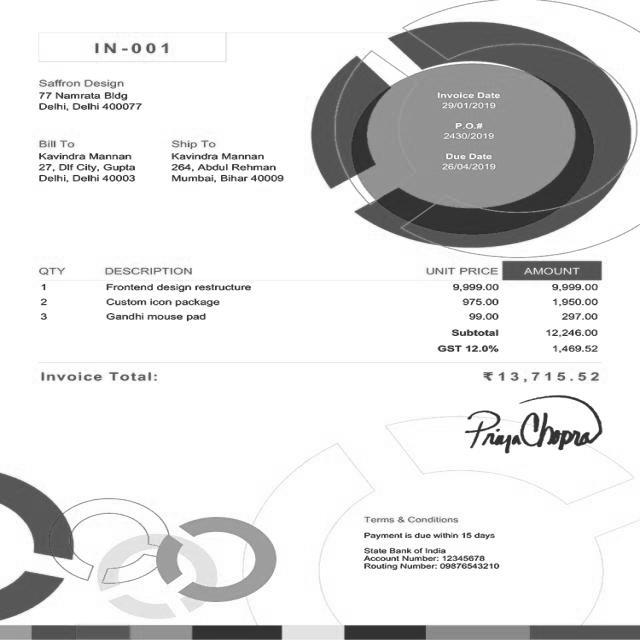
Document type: Invoice